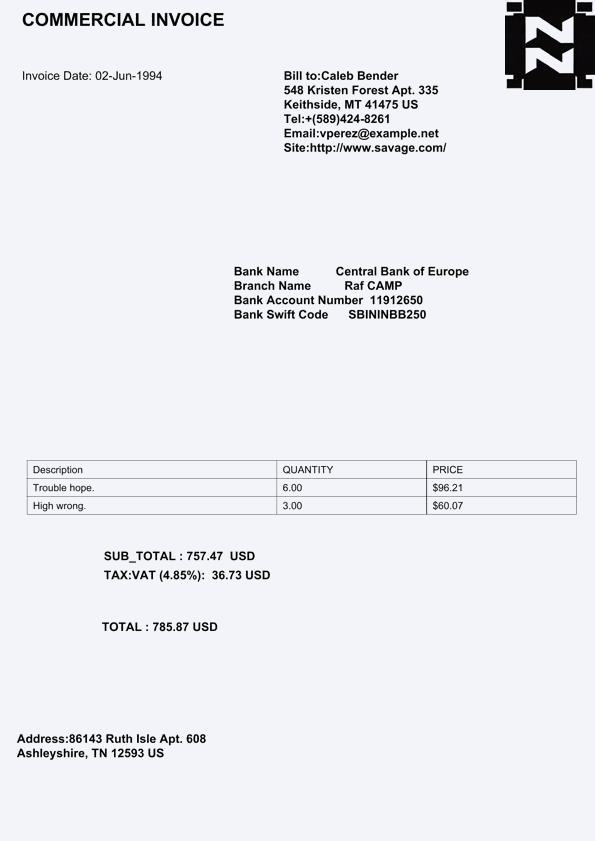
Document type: Invoice